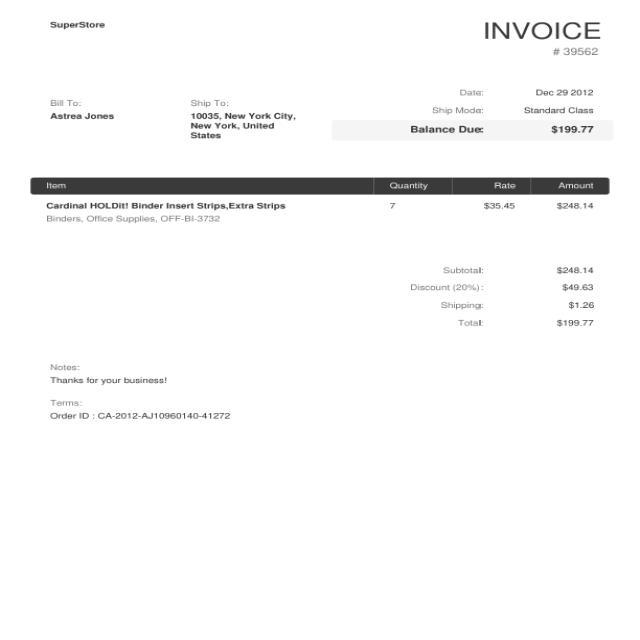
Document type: Invoice